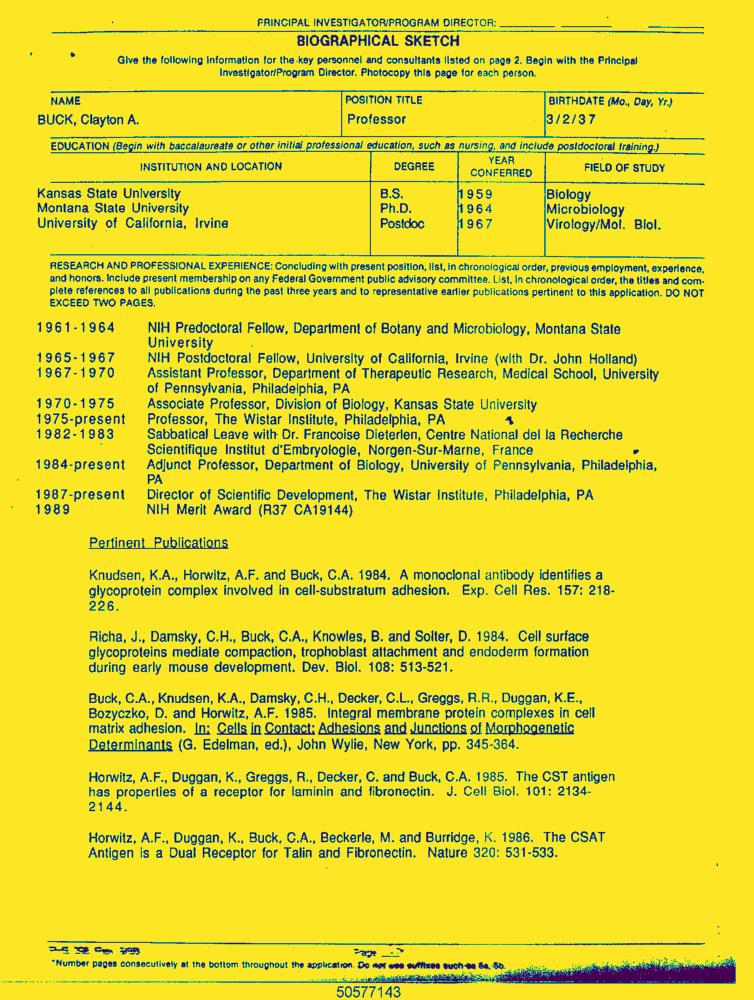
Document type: Resume-Doc